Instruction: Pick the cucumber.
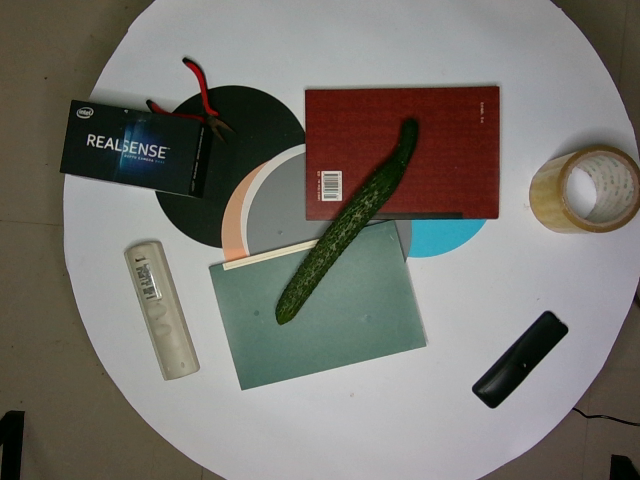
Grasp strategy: vertical